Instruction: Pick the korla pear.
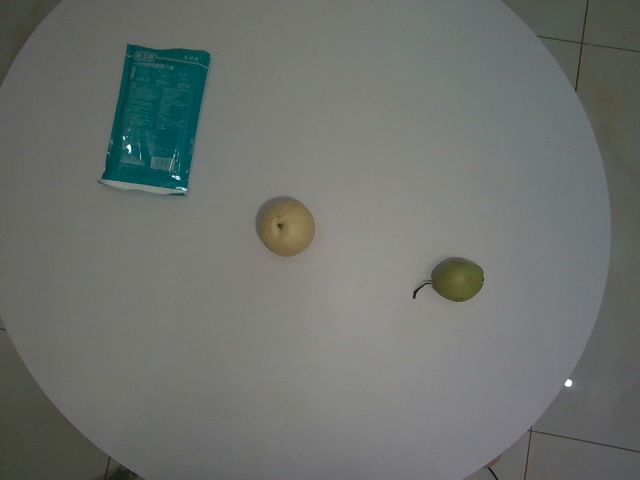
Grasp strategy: vertical